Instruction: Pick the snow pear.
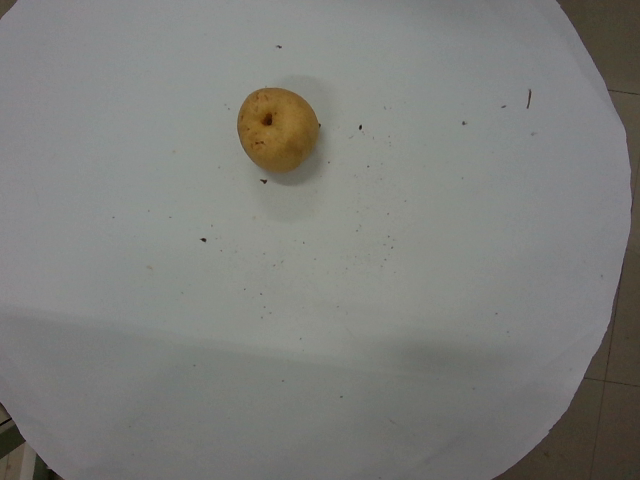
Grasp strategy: vertical